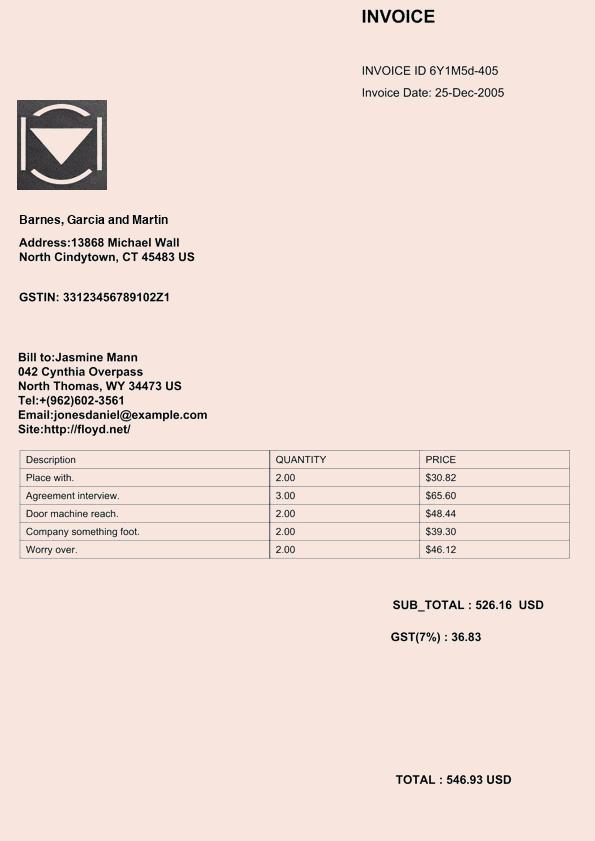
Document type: Invoice